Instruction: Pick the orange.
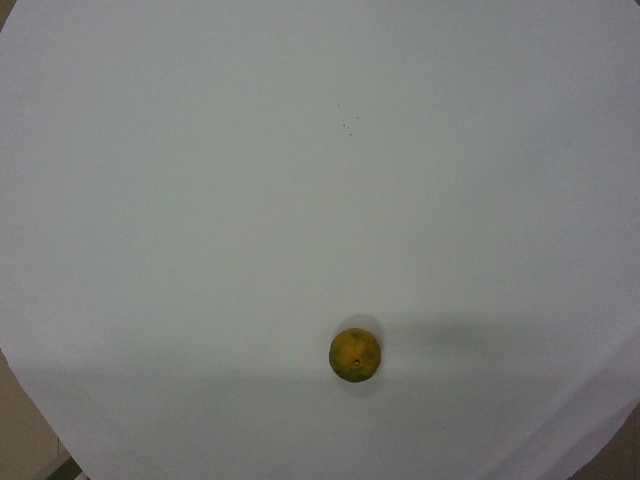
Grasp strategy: vertical